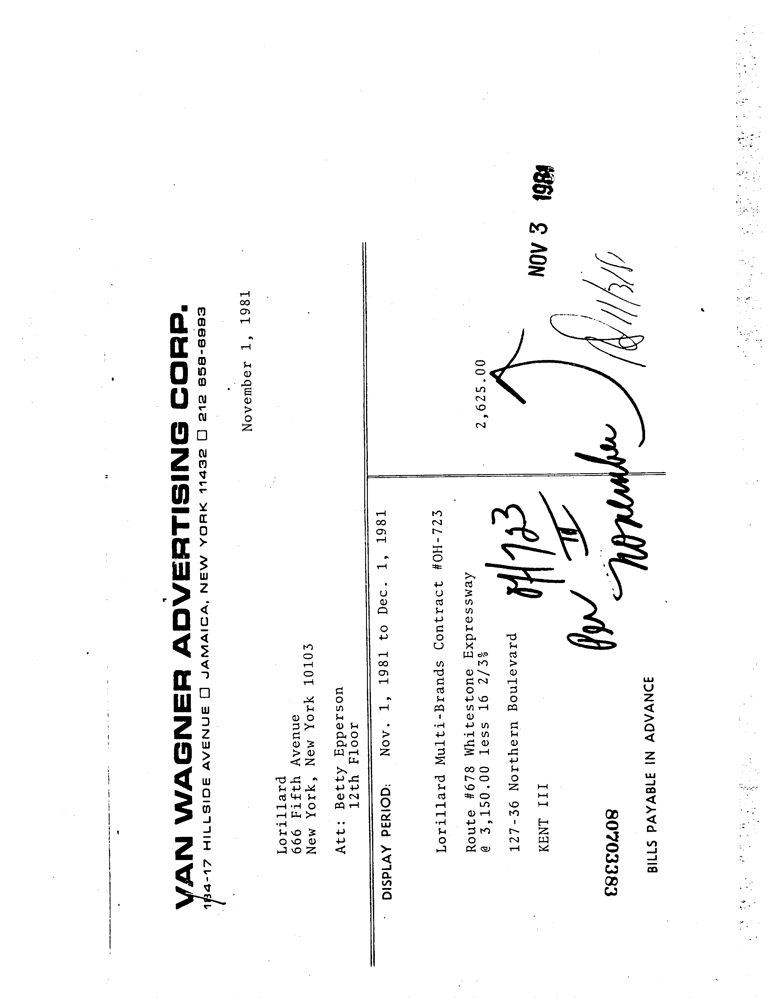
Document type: Invoice